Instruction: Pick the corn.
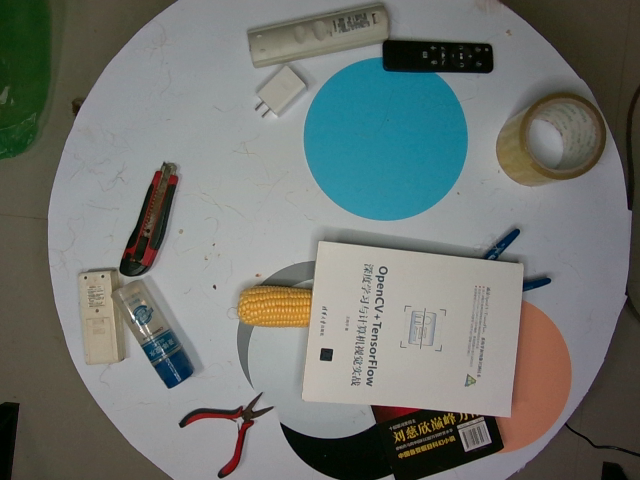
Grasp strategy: vertical